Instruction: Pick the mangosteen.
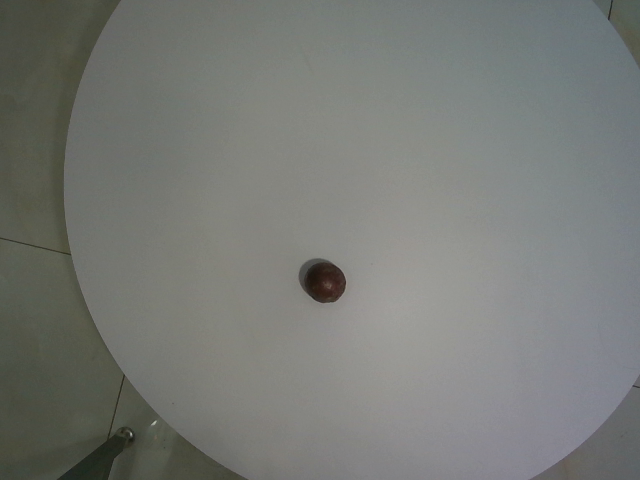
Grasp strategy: vertical